Question: What could the diagnosis suggest?
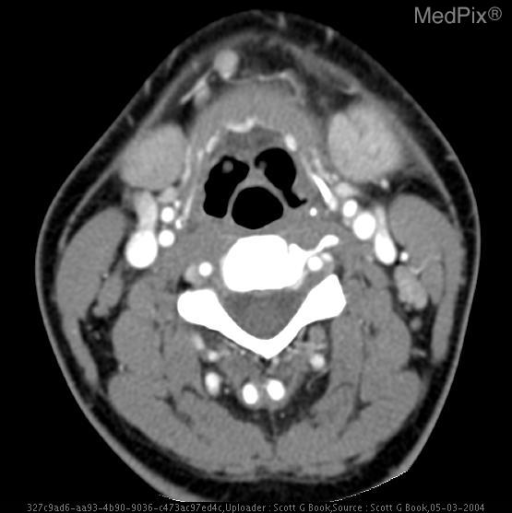
Answer: The possible diagnosis includes Bacterial or viral infection.
Inflammatory disease by stones or radiation
Autoimmune diseases including  Sj?gren disease, lupus
Granulomatous diseases: Tuberculosis, tularemia, sarcoidosis, catscratch disease, actinomycosis
Drug-related
Benign neoplasms
Malignant neoplasms.
Endocrine causes including hypothyroidism and diabetes mellitus
Metabolic causes icluding vitamin deficiency,  bulimia, malabsorption.